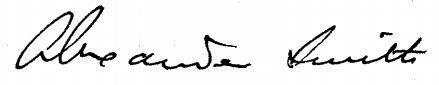
Signature of: alexander smith